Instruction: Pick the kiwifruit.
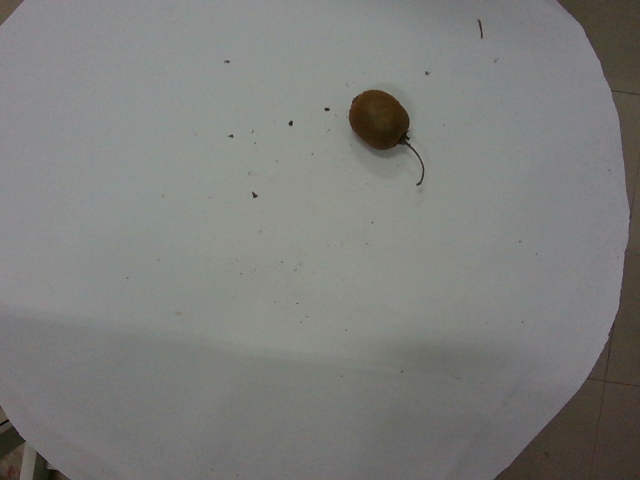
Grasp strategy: vertical